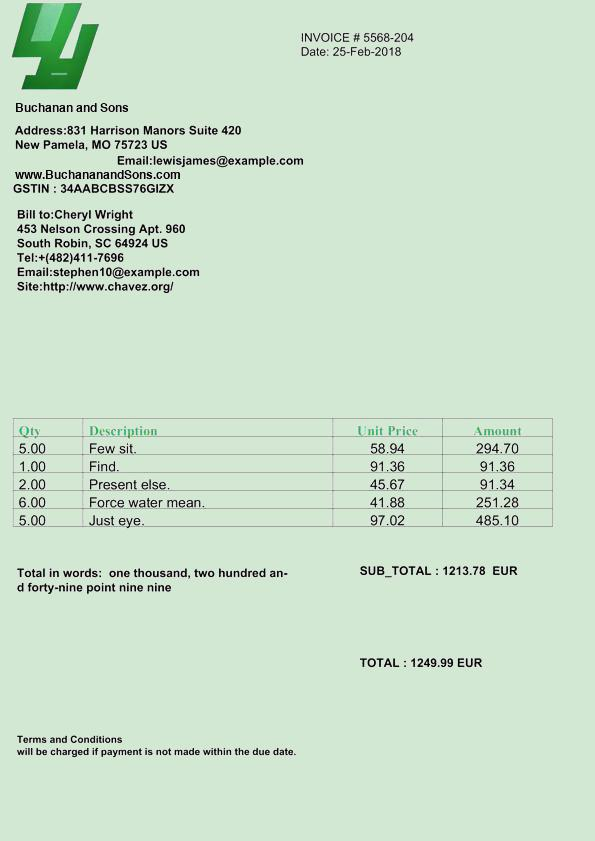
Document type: Invoice